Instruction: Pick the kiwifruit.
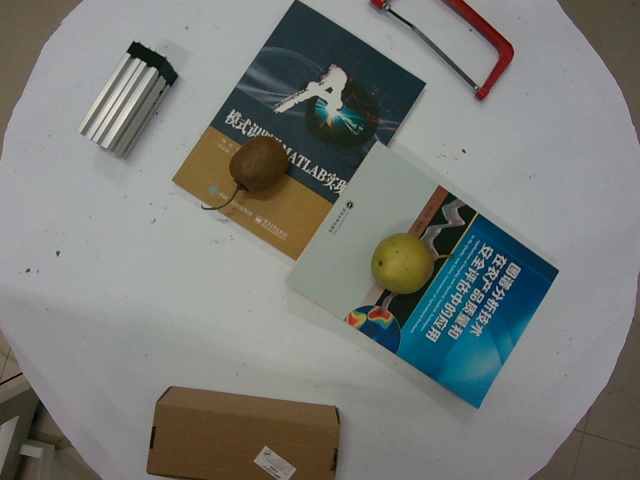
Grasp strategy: vertical